Question: What do the imaging results show?
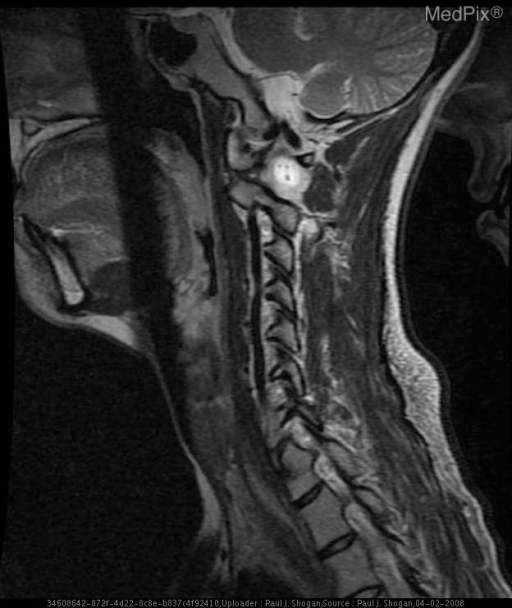
Answer: The imaging shows Occlusion of the right vertebral artery at the C1-2 level with subacute infarction of the right lateral medulla oblongata, and chronic infarction of the left flocculonodular lobe, as a result of traumatic chiropractic cervical manipulation. T2 weighted sagittal image of the left vertebral artery reveal a normal T2 signal related flow void..